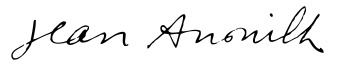
Signature of: jean anouilh